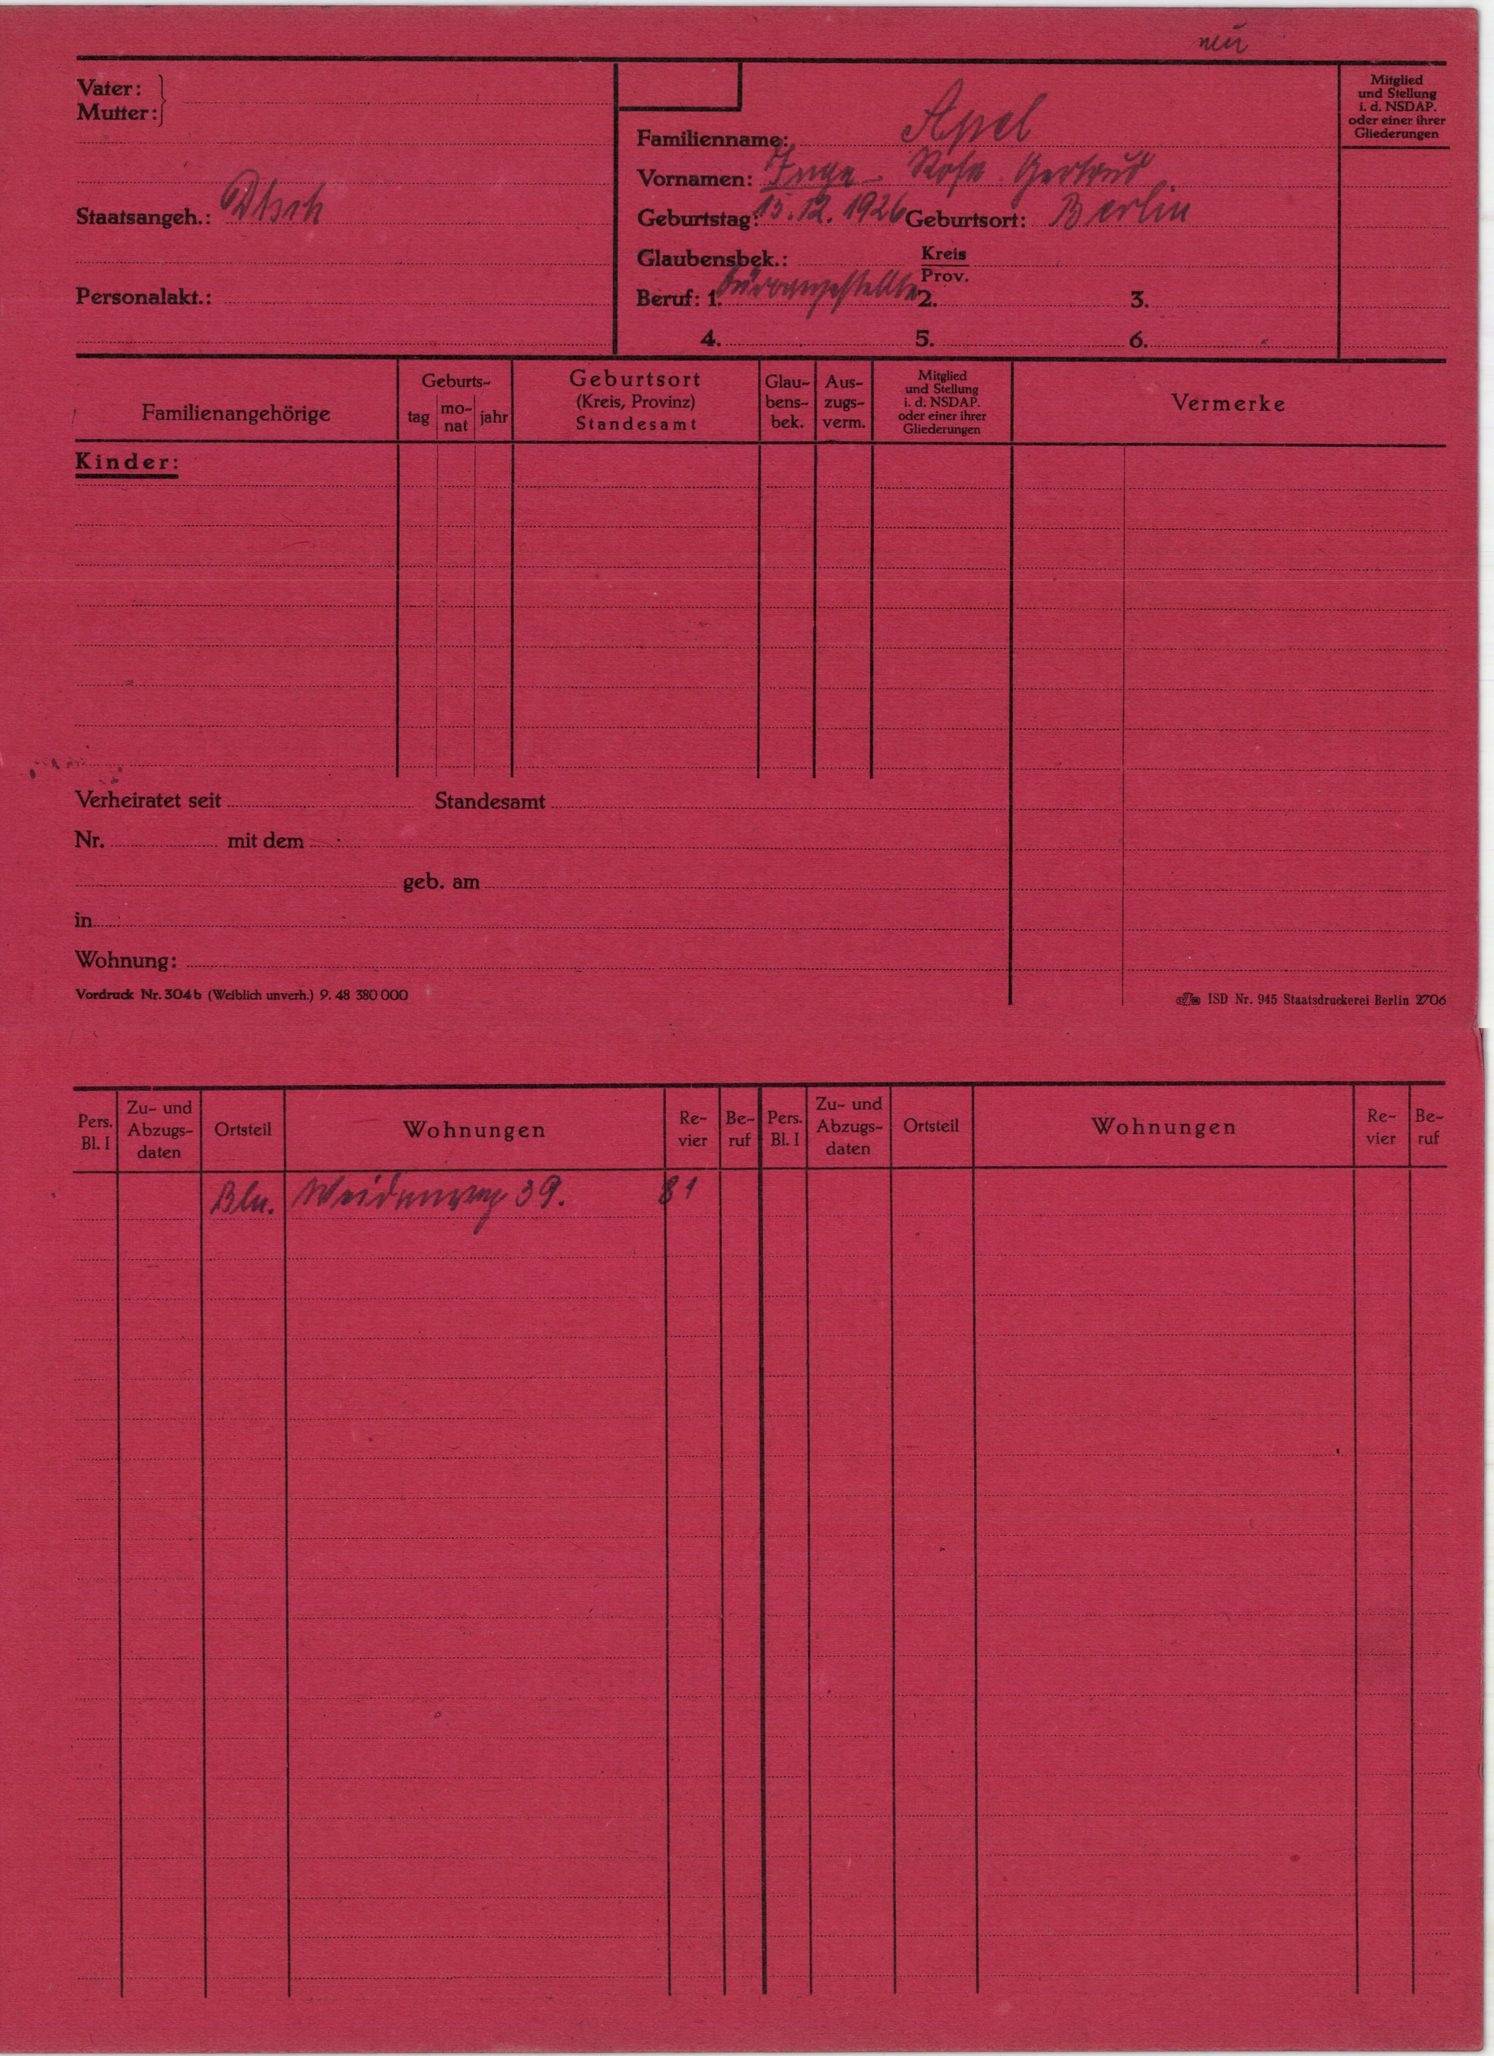
Apel